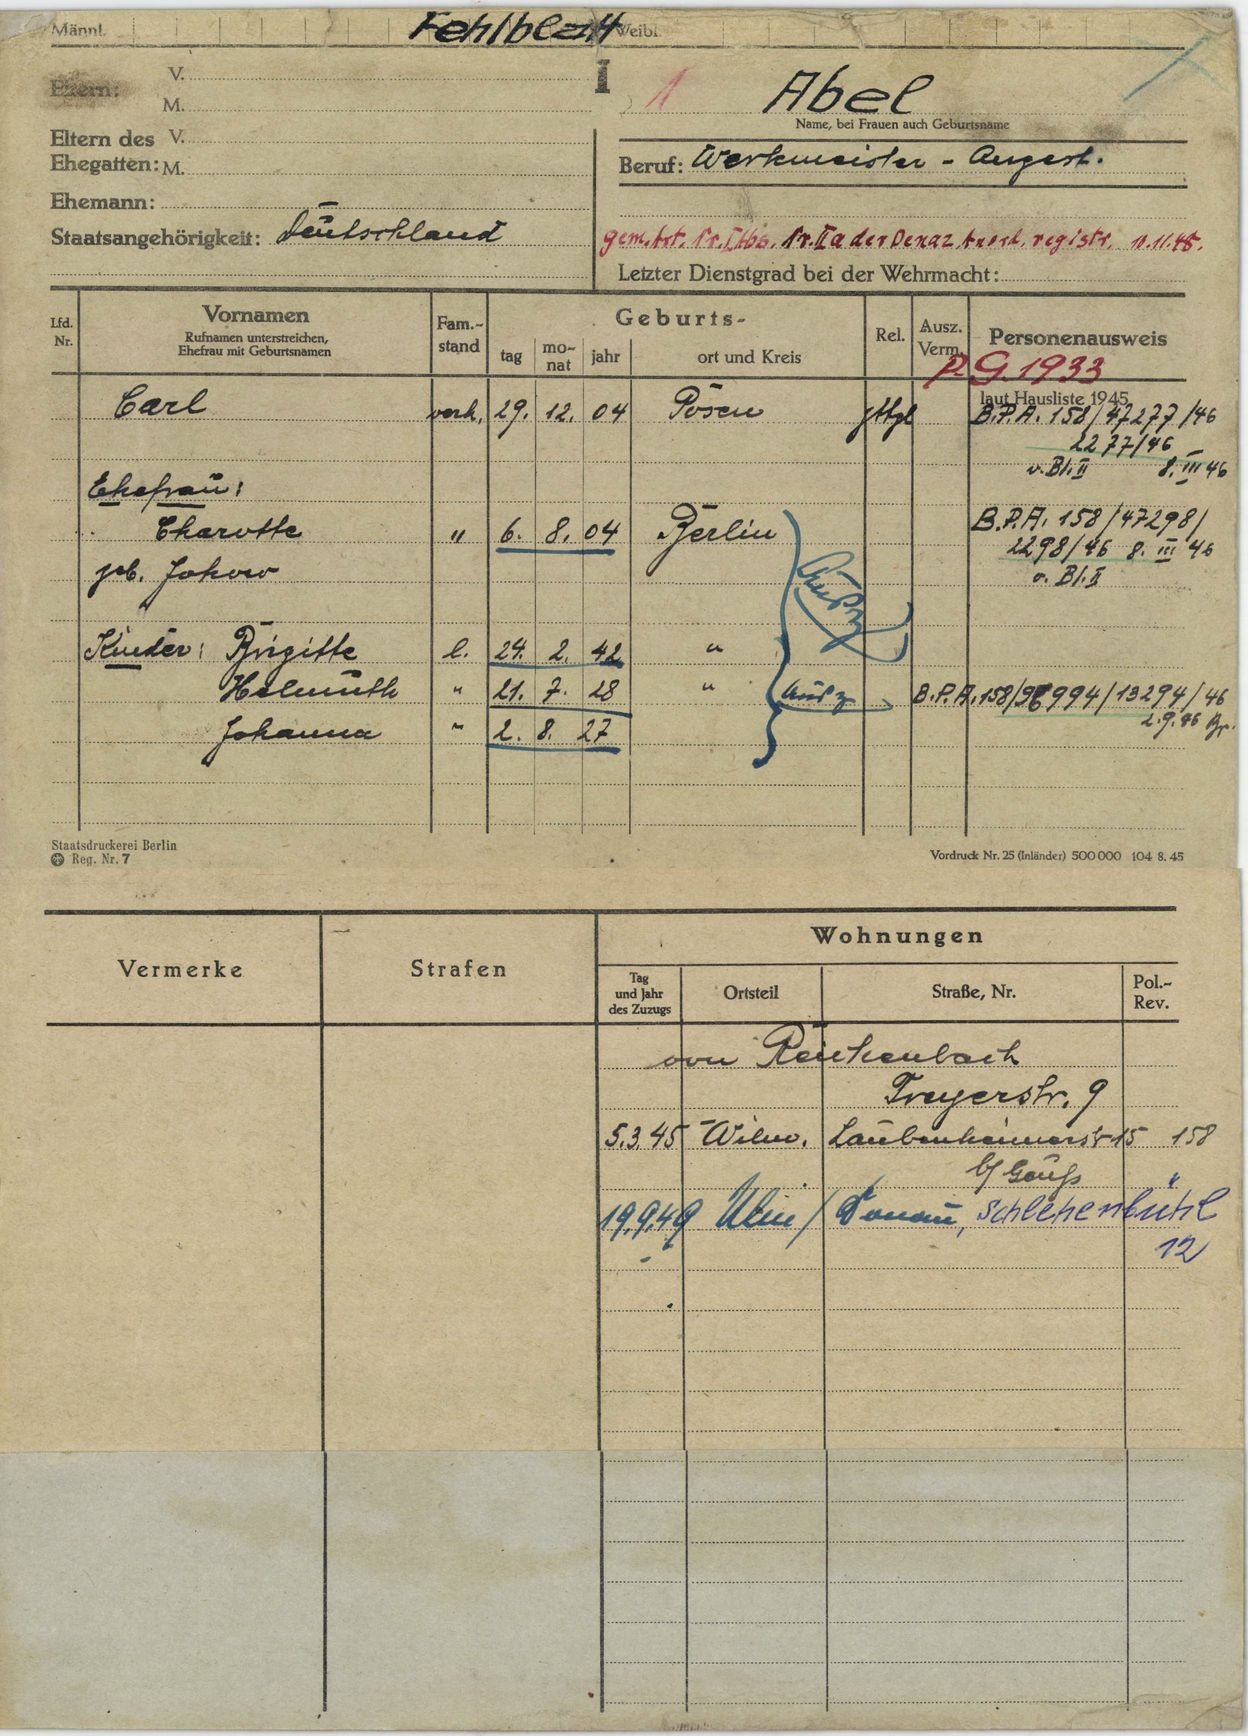
Abel